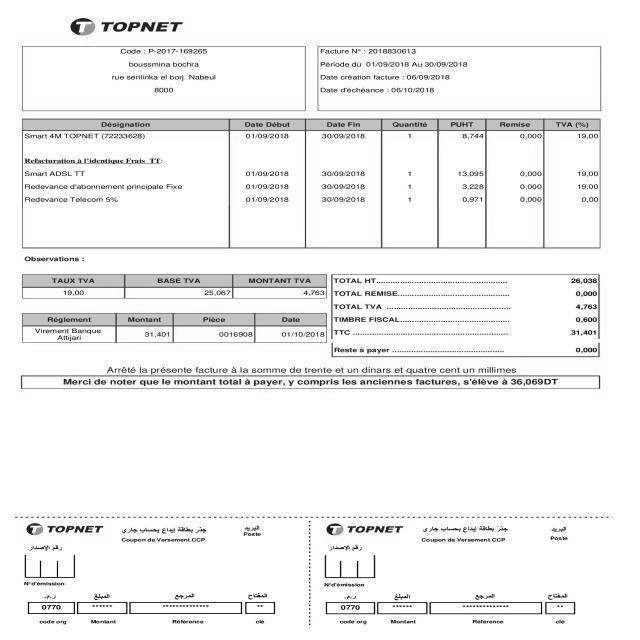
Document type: Invoice